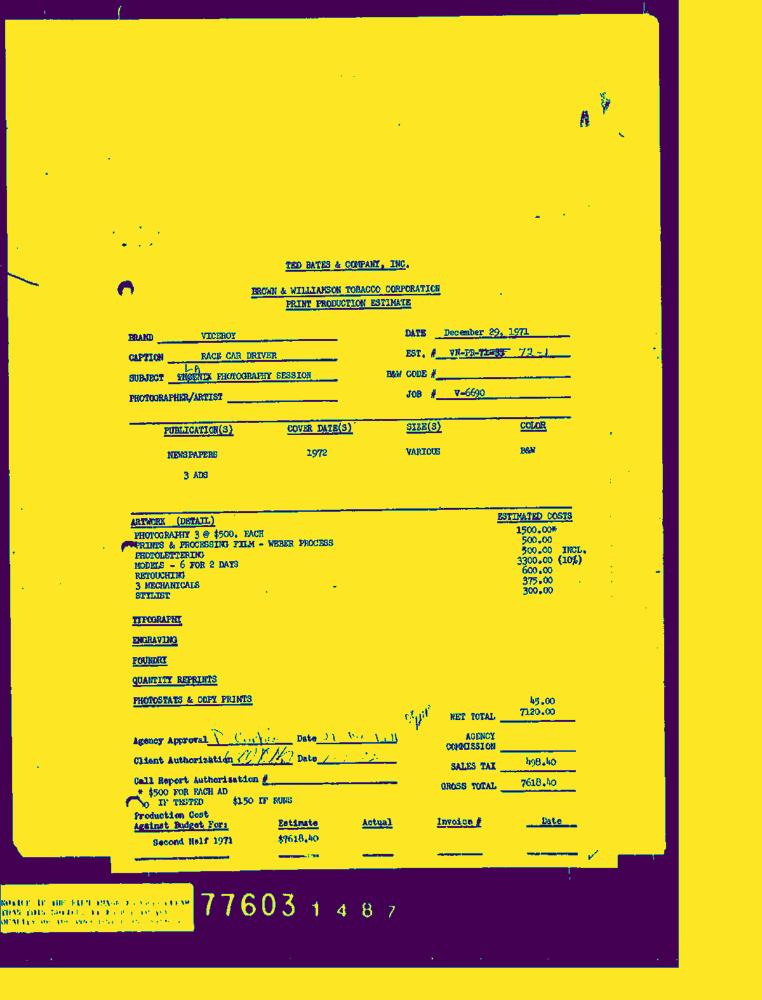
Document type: Invoice-Doc